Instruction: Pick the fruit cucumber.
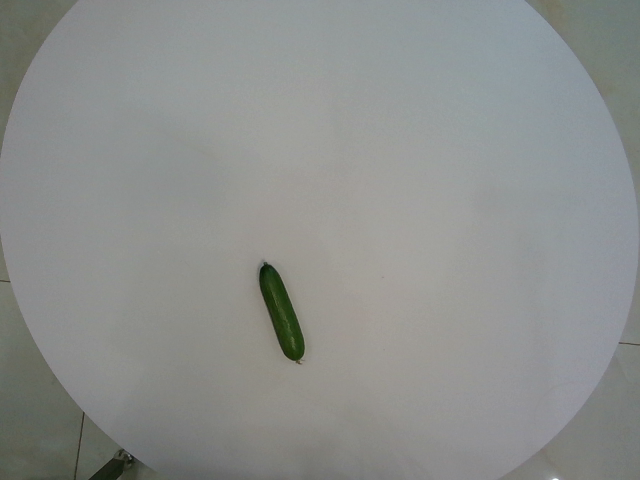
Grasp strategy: vertical